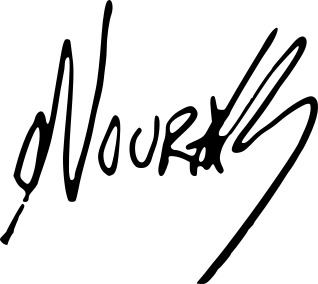
Signature of: noura berrouba